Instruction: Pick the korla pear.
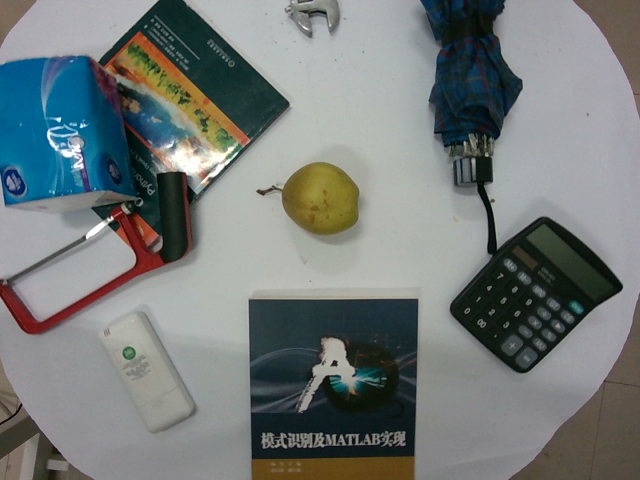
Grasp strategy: vertical